Question: What type of tax is indicated in the document, personal property or real estate?
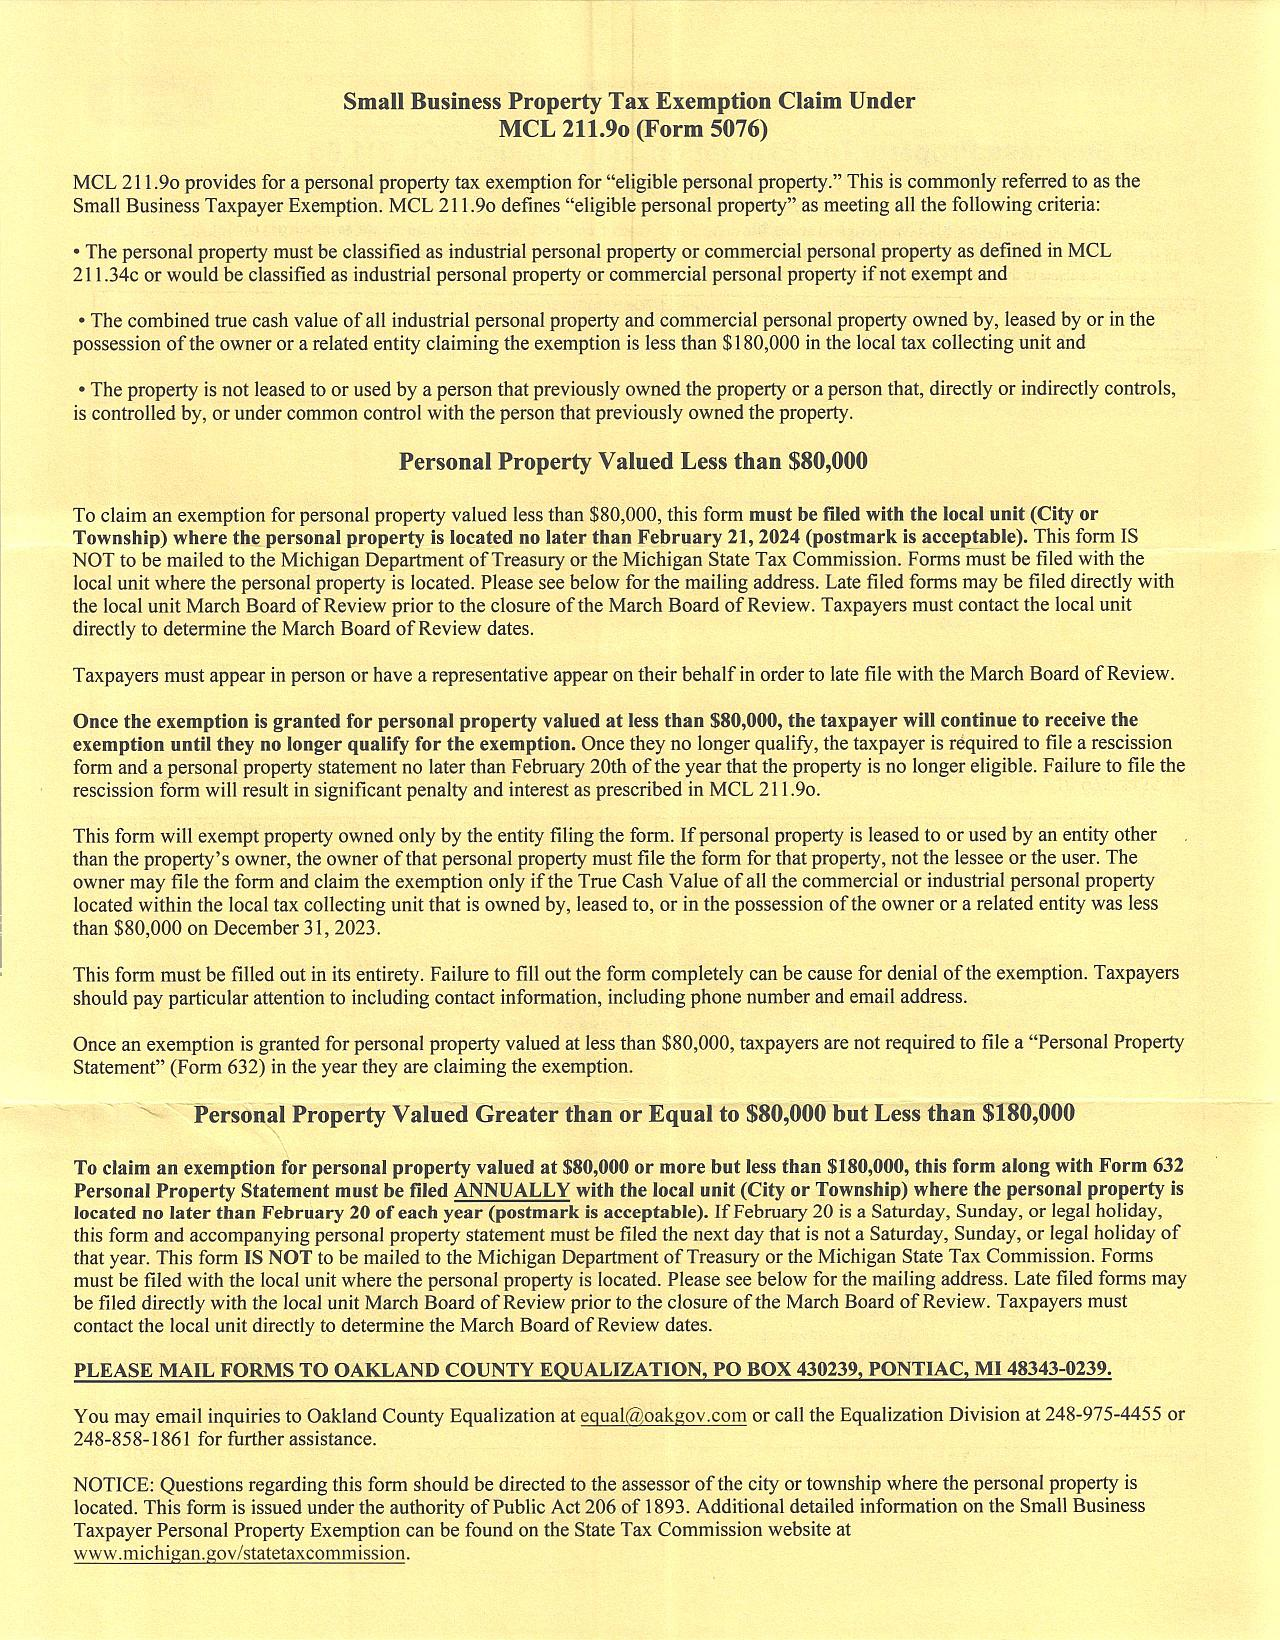
Answer: "Personal Property Tax"